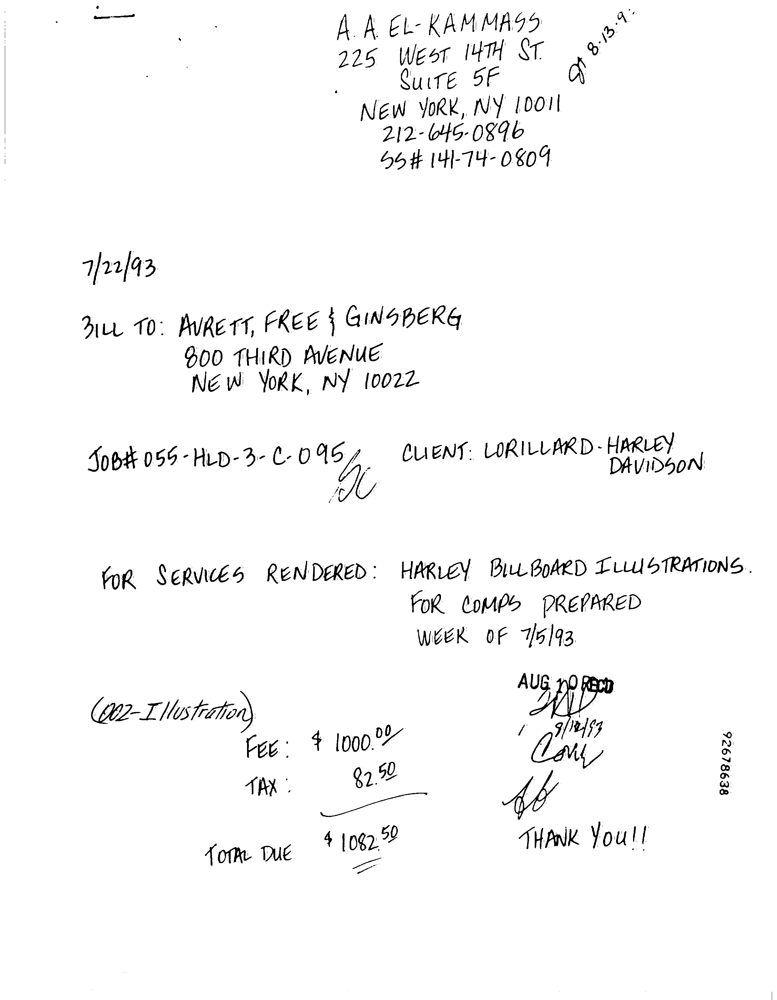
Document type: Invoice